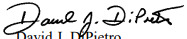
Signature of: david dipietro